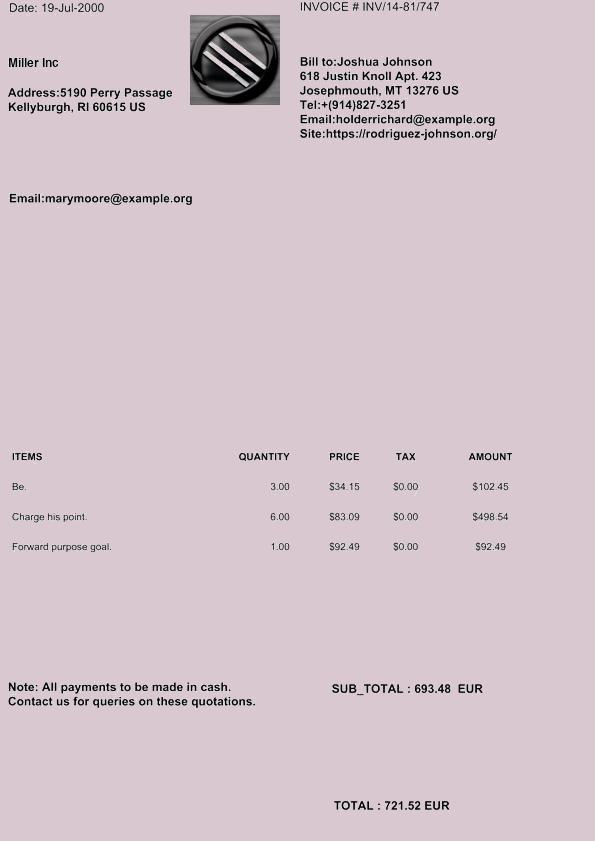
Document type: Invoice